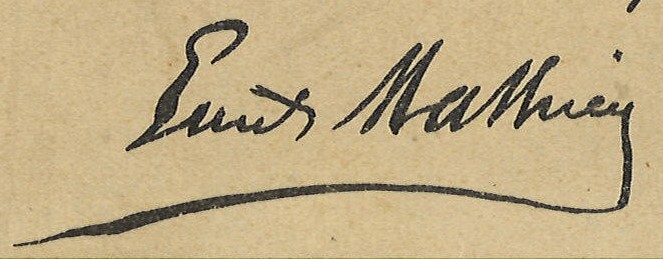
Signature of: émile mathieu